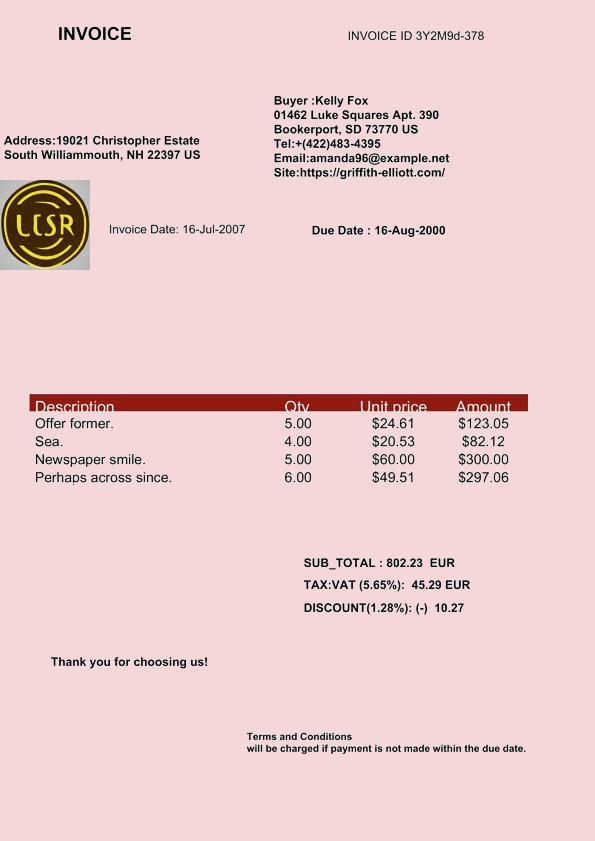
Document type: Invoice